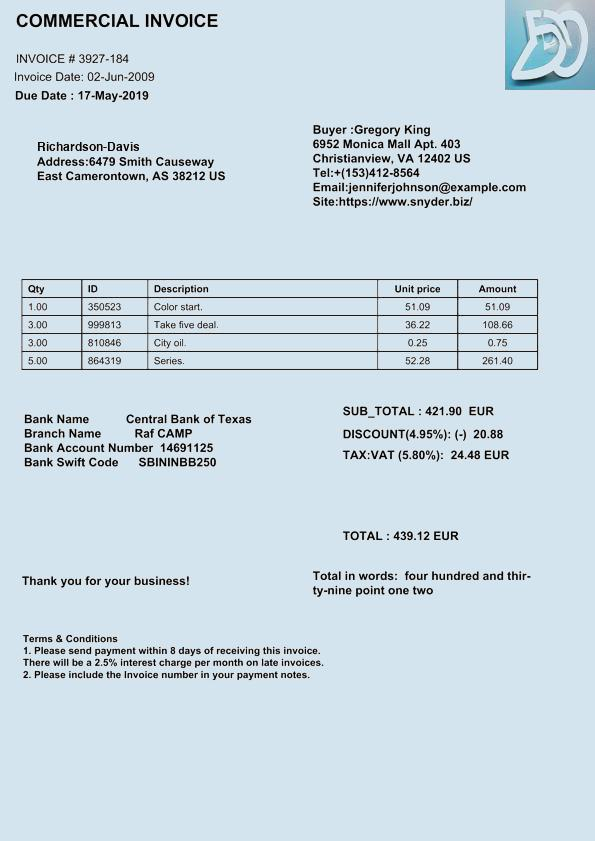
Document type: Invoice